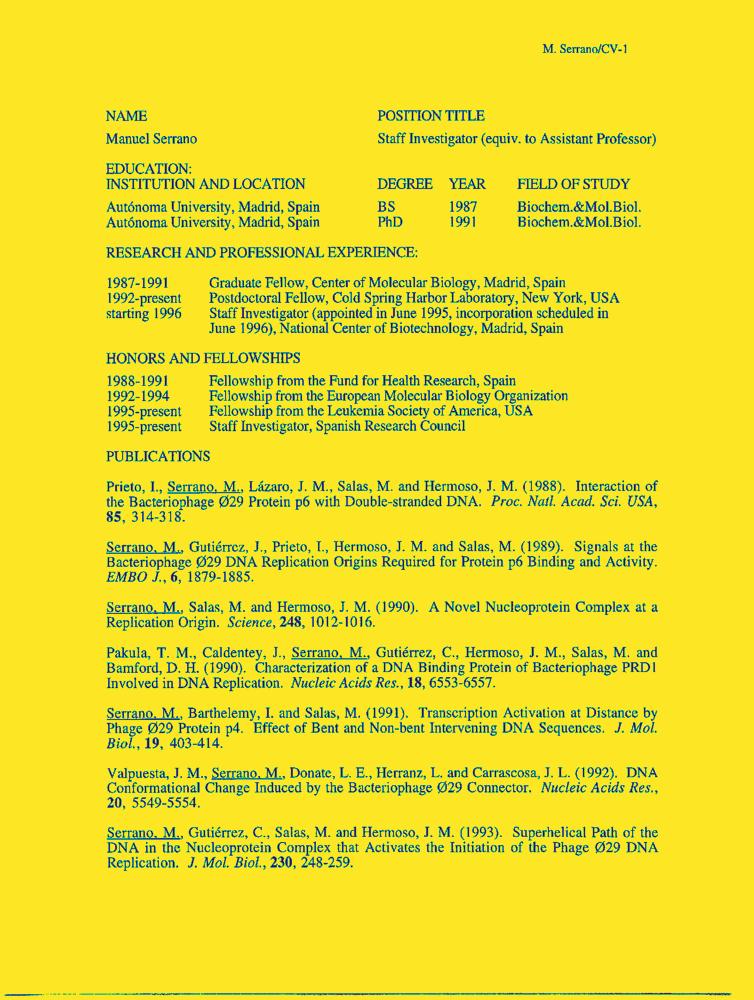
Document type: Resume-Doc